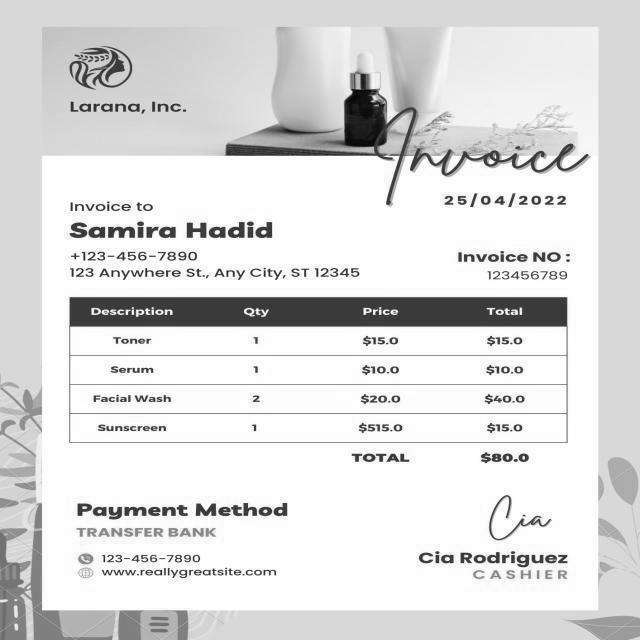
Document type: Invoice